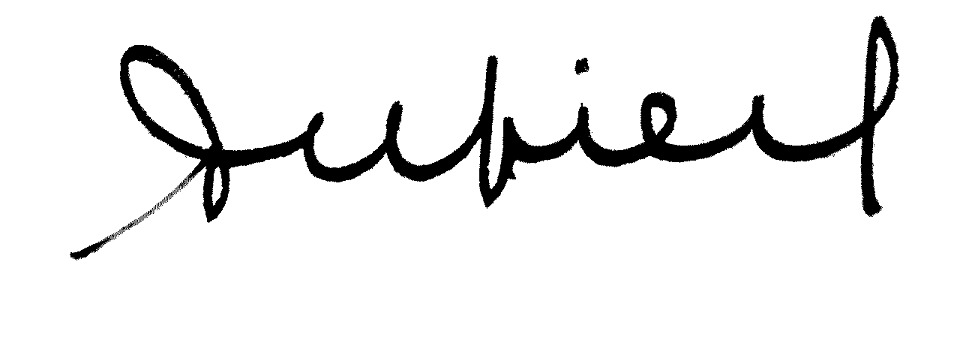
Signature of: louis dupiech